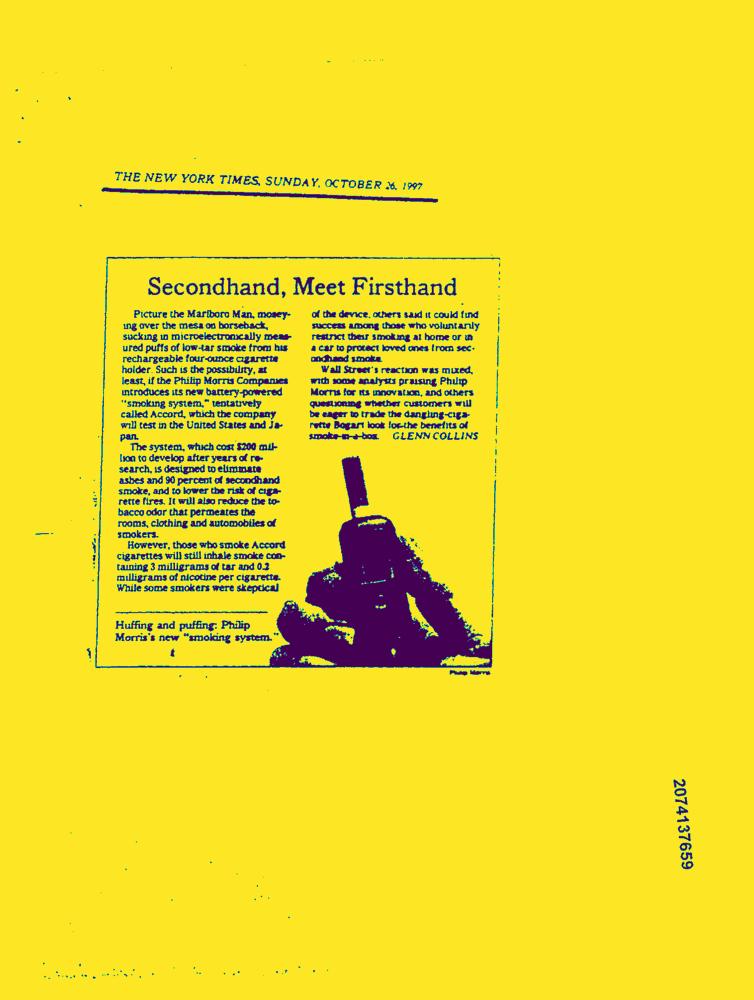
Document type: News-Article